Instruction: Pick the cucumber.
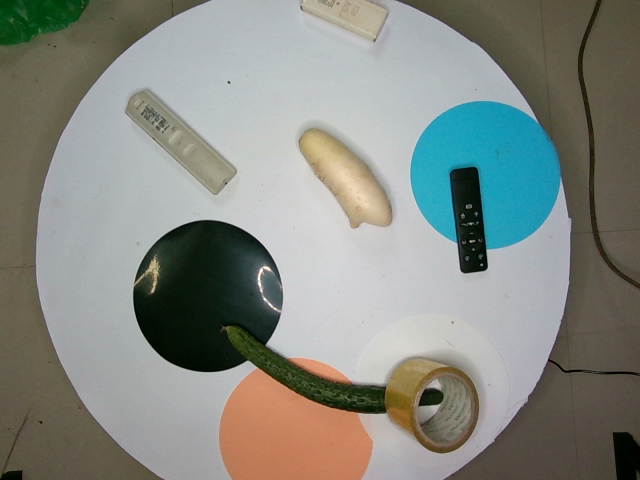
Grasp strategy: vertical